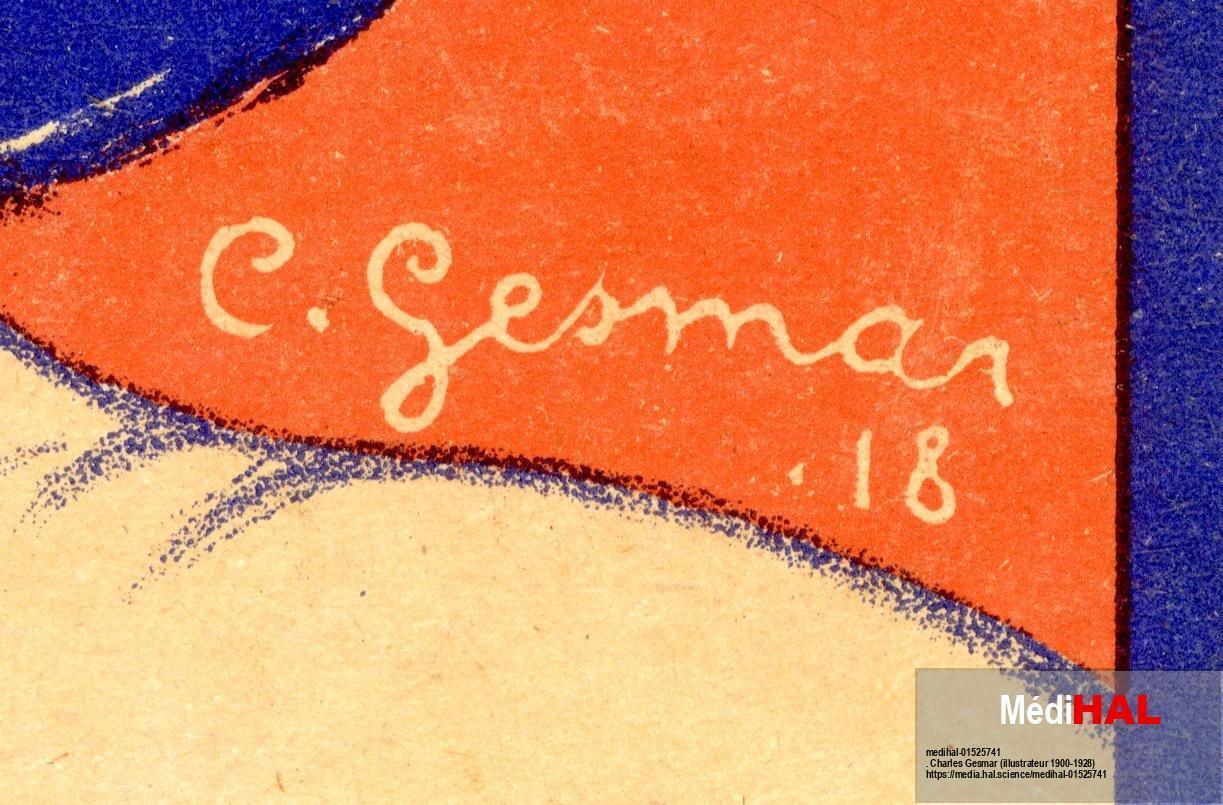
Signature of: charles gesmar